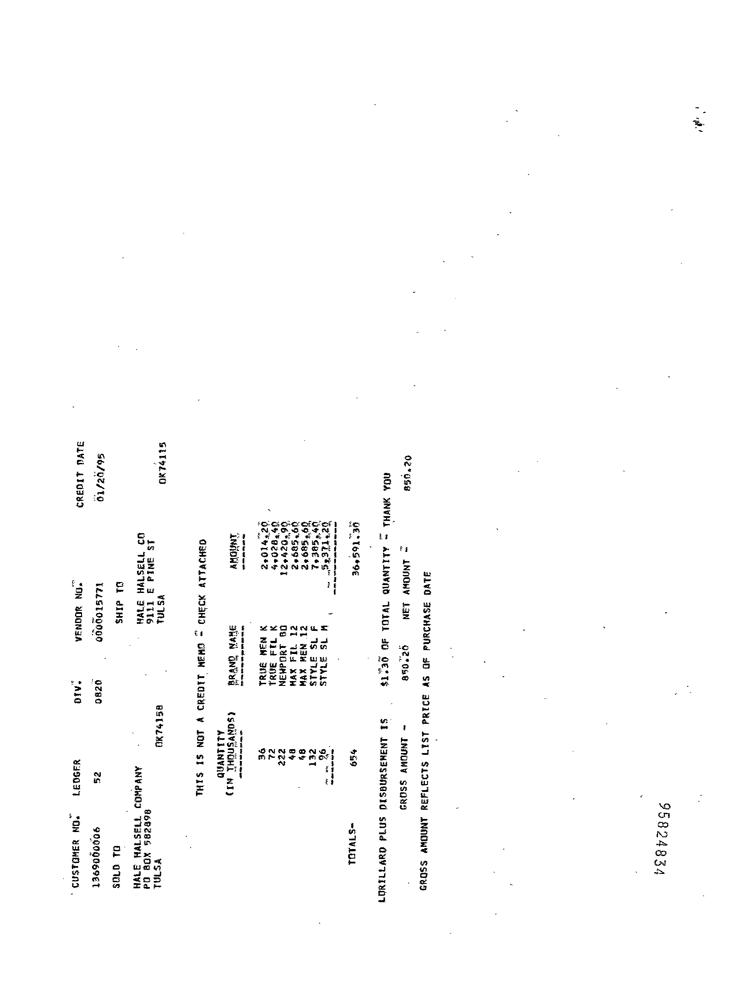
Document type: Invoice